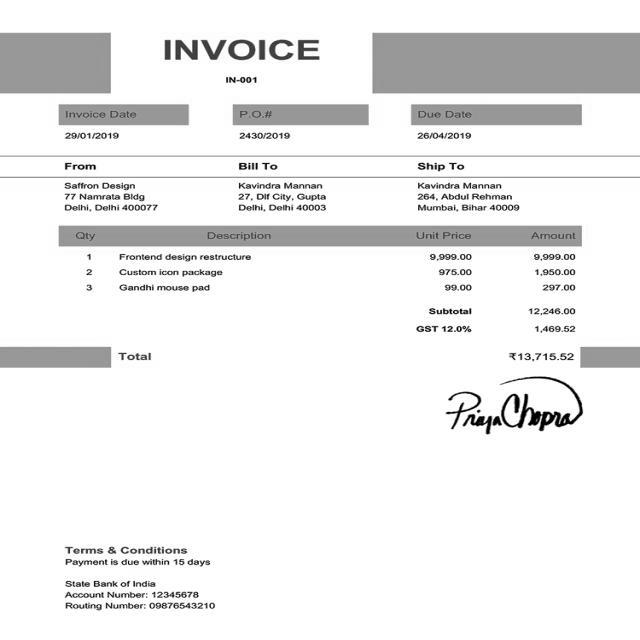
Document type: Invoice